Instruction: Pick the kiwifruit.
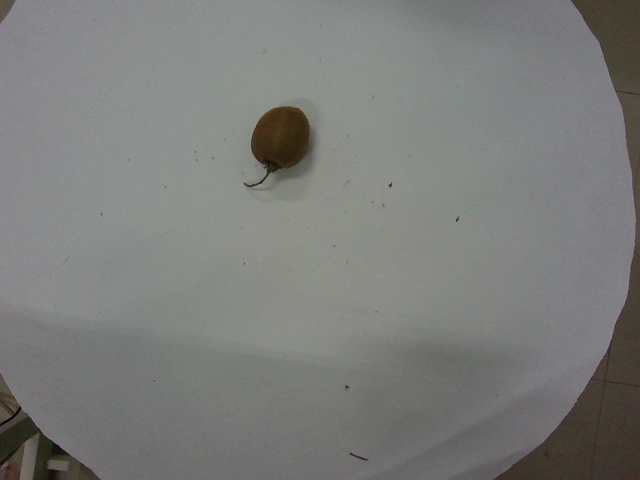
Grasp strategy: vertical